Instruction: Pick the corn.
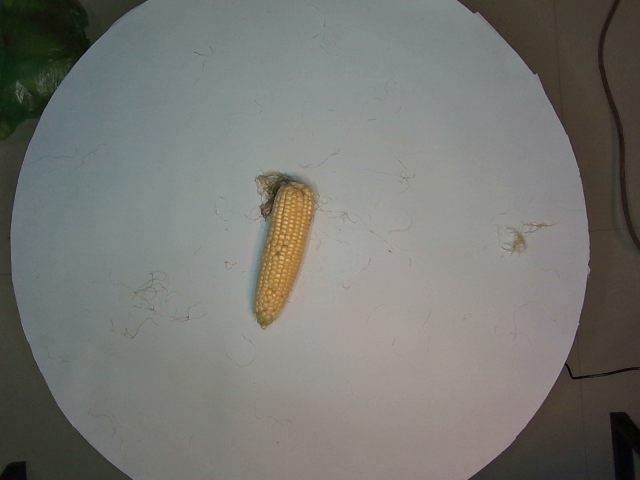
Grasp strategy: vertical